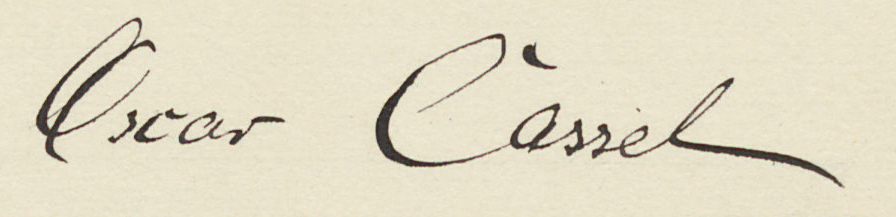
Signature of: oskar cassel